Question: In what way does the history help explain the case?
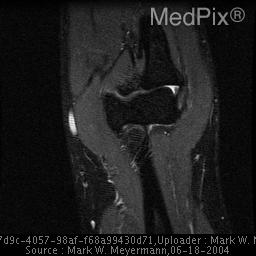
Answer: The patient's history of 37 y/o male with elbow pain of unknown origin. is key in understanding the case.